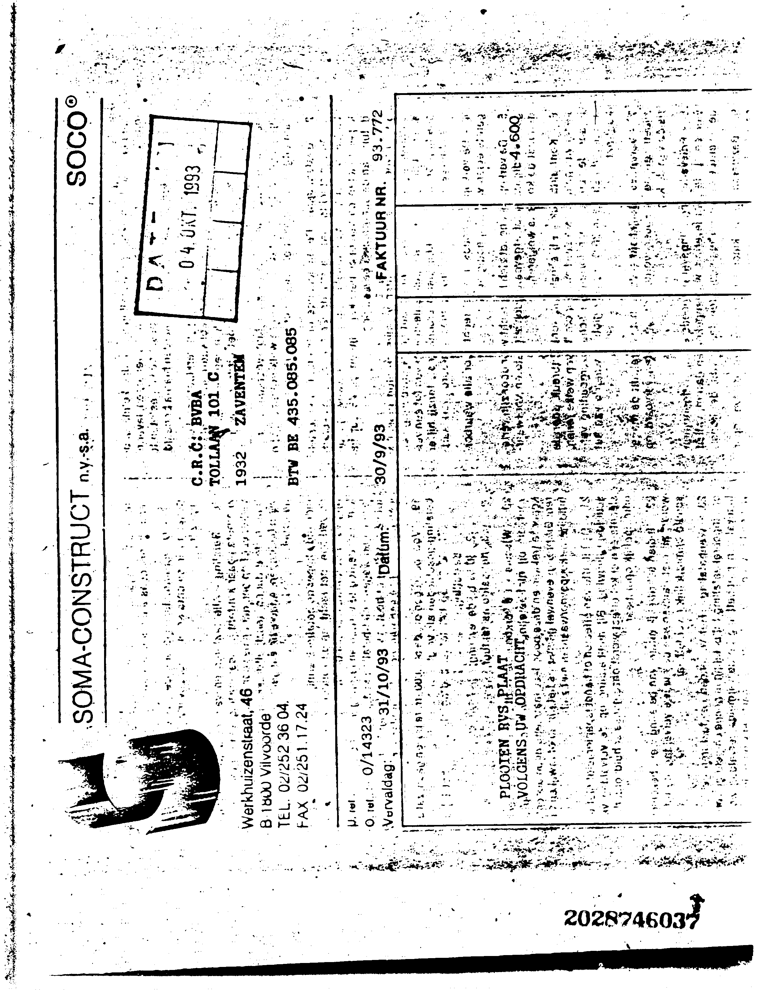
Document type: Invoice